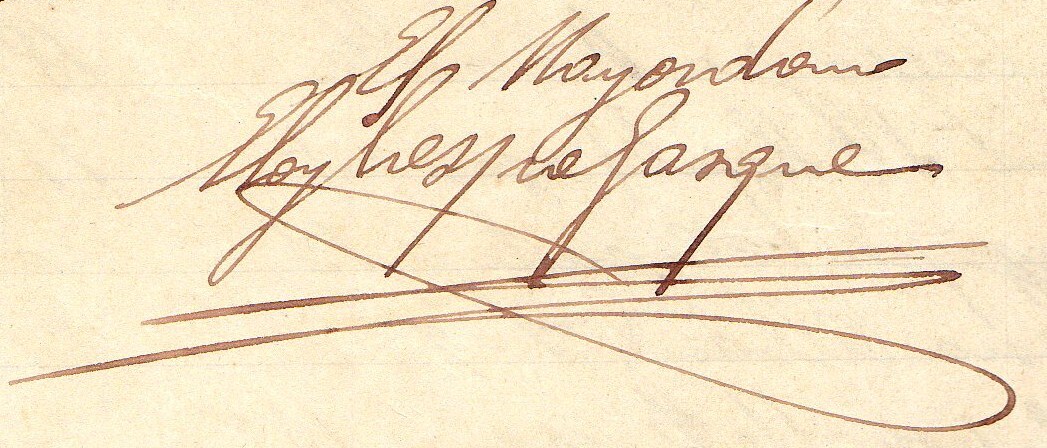
Signature of: eloy crespo gasque